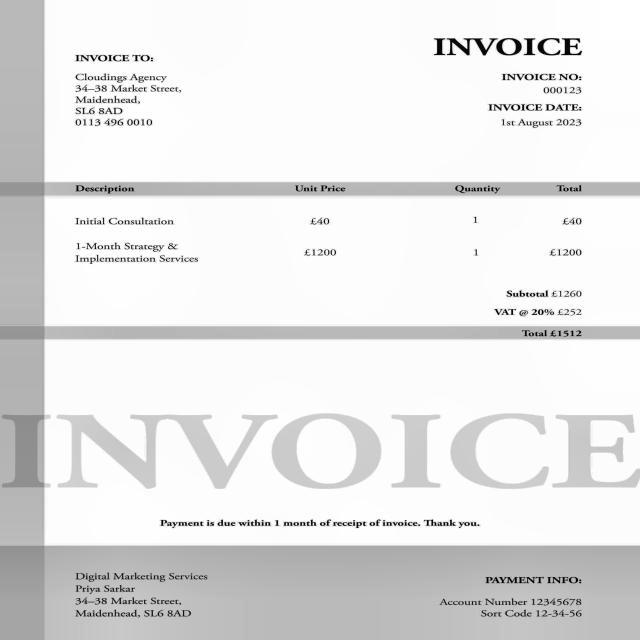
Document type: Invoice